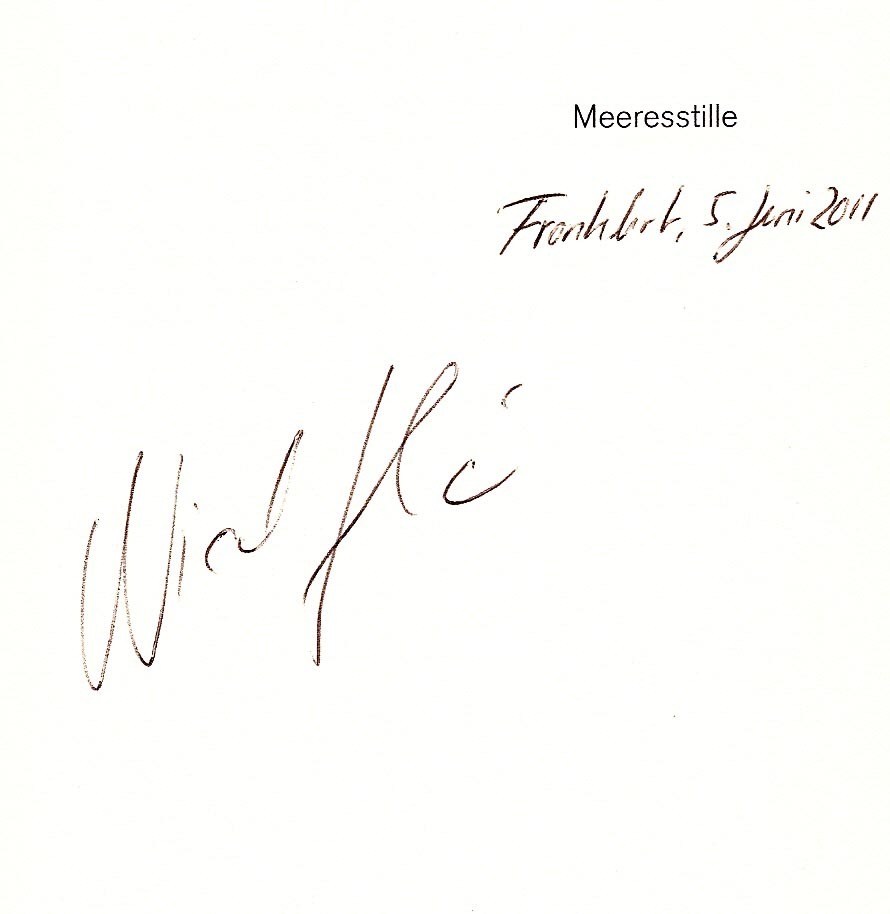
Signature of: nicol ljubic